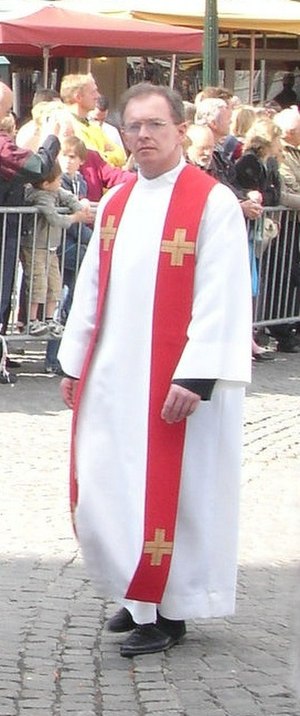
Priest